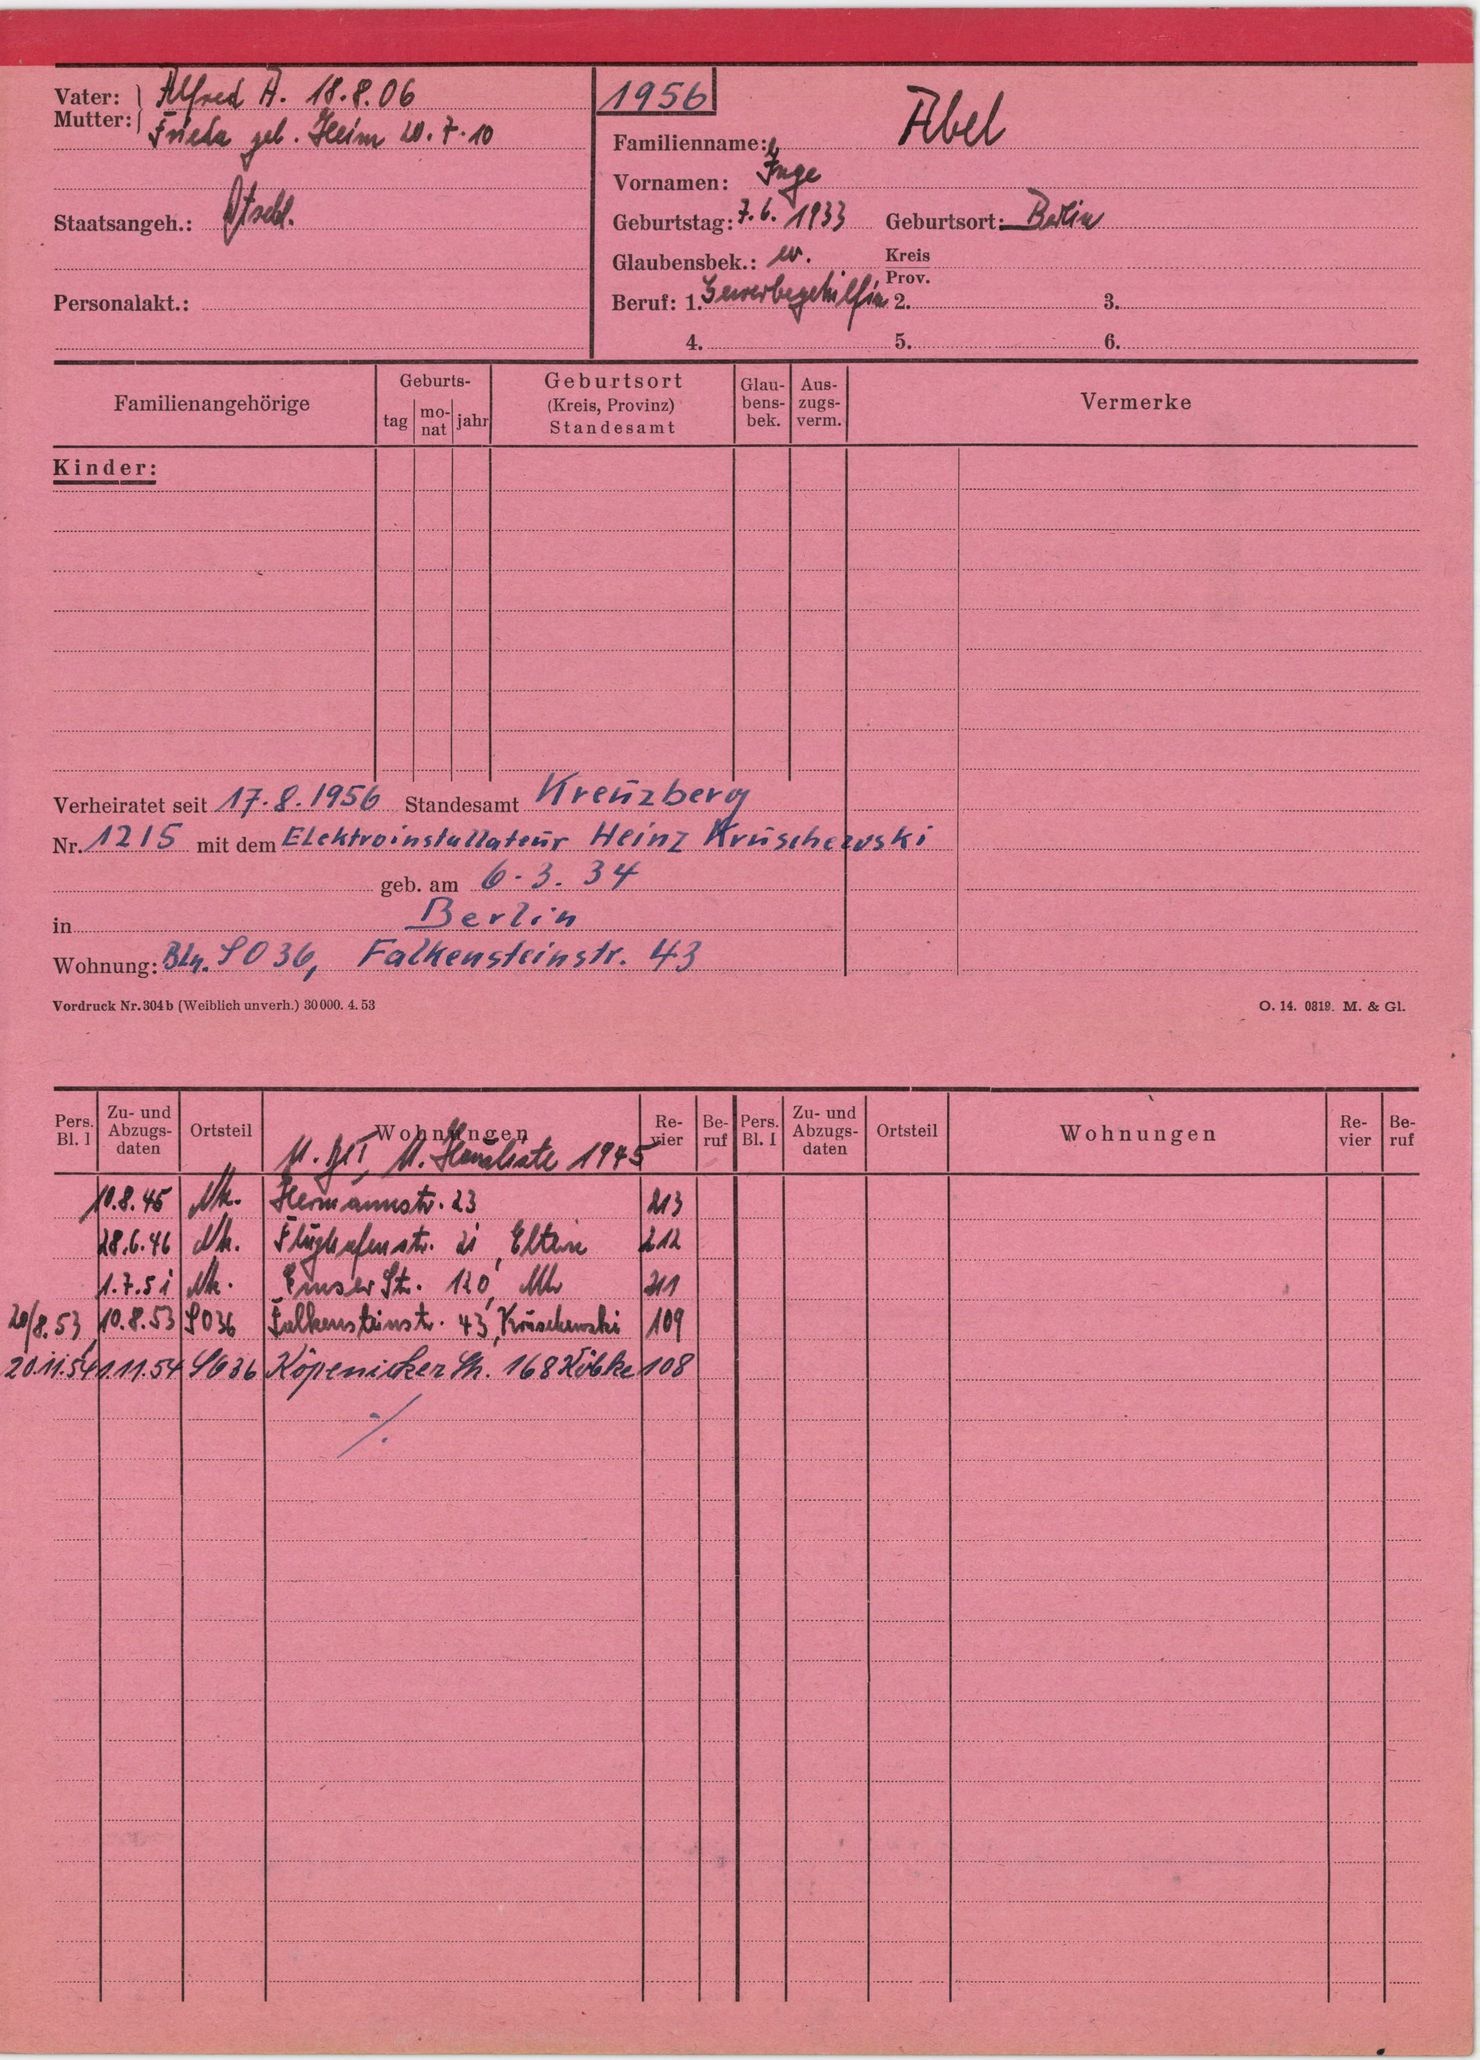
Abel